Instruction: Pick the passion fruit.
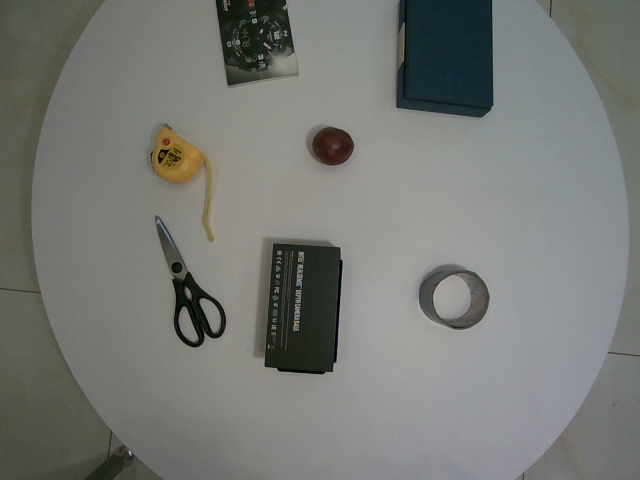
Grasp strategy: vertical